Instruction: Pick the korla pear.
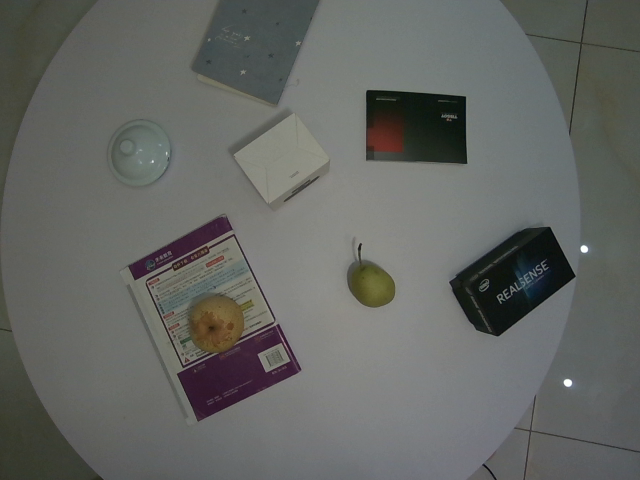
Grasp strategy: vertical